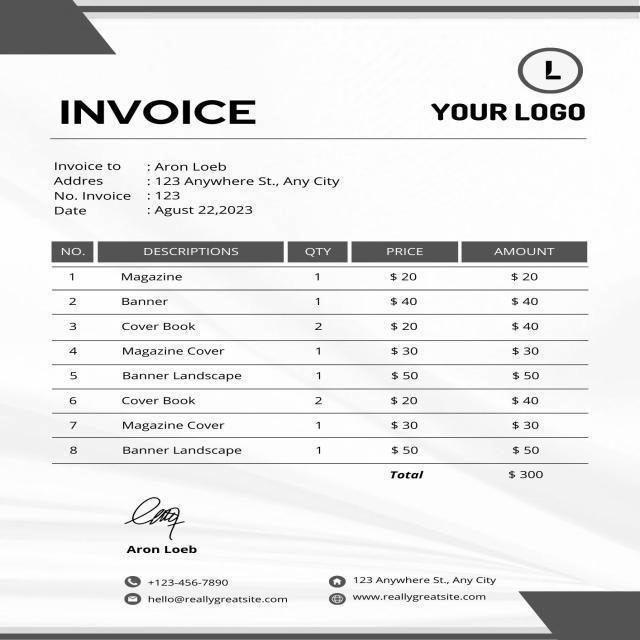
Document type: Invoice